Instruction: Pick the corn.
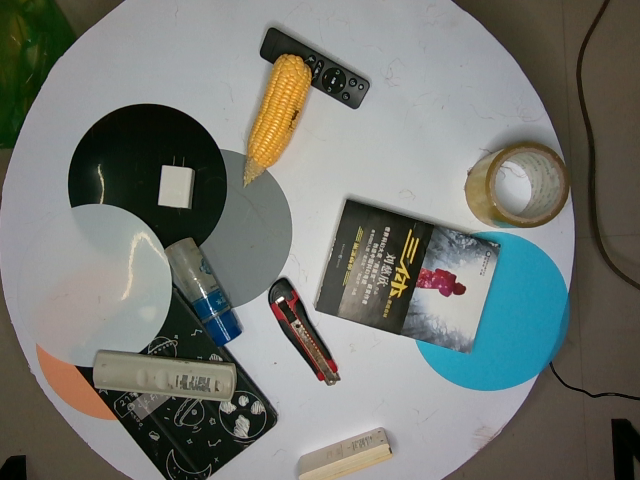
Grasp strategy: vertical